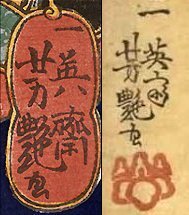
Signature of: utagawa yoshitsuya